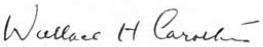
Signature of: wallace carothers